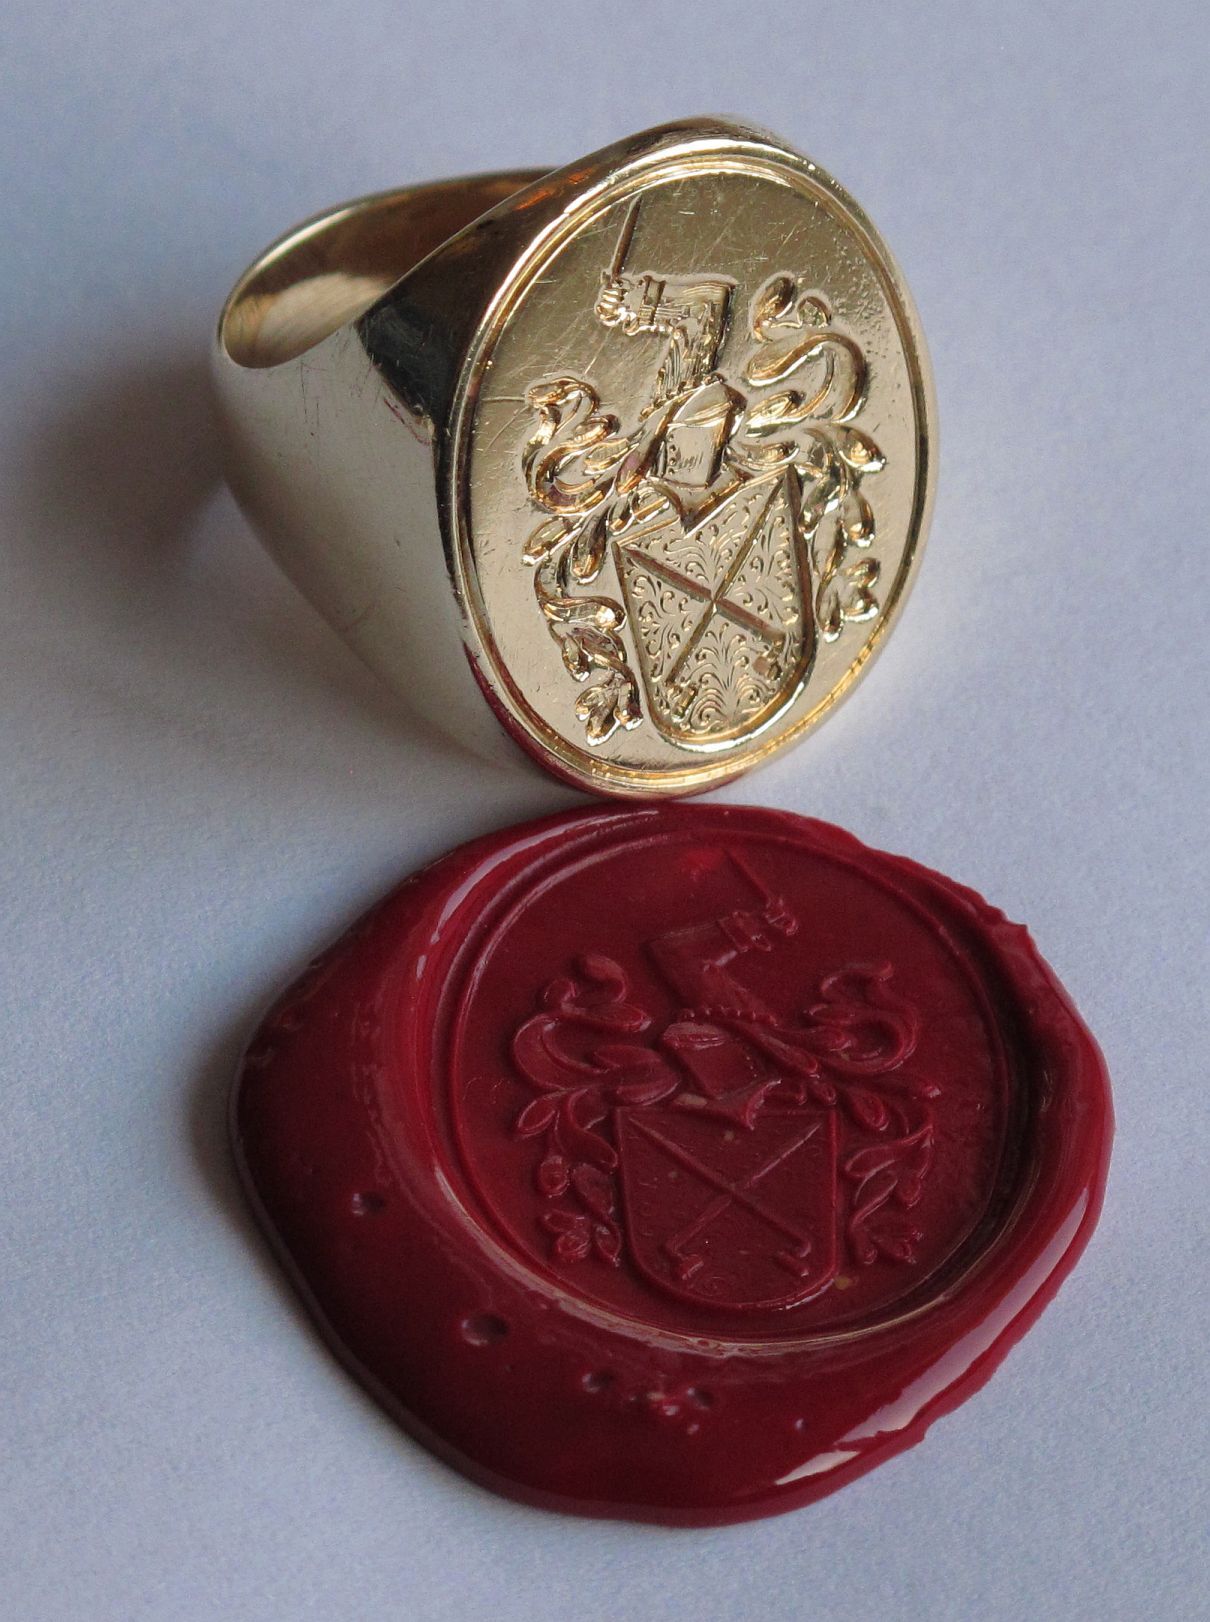
Signature of: ole a hedegaard